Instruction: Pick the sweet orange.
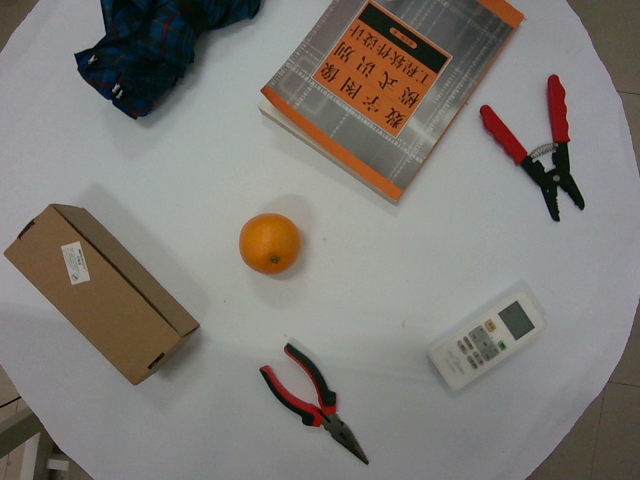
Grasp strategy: vertical